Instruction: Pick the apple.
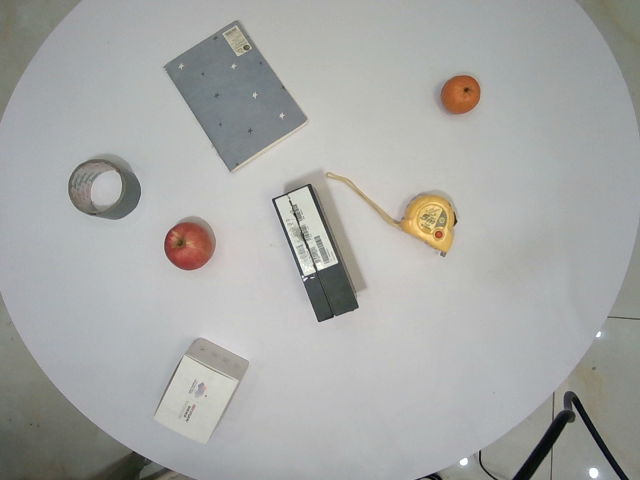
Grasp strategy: vertical